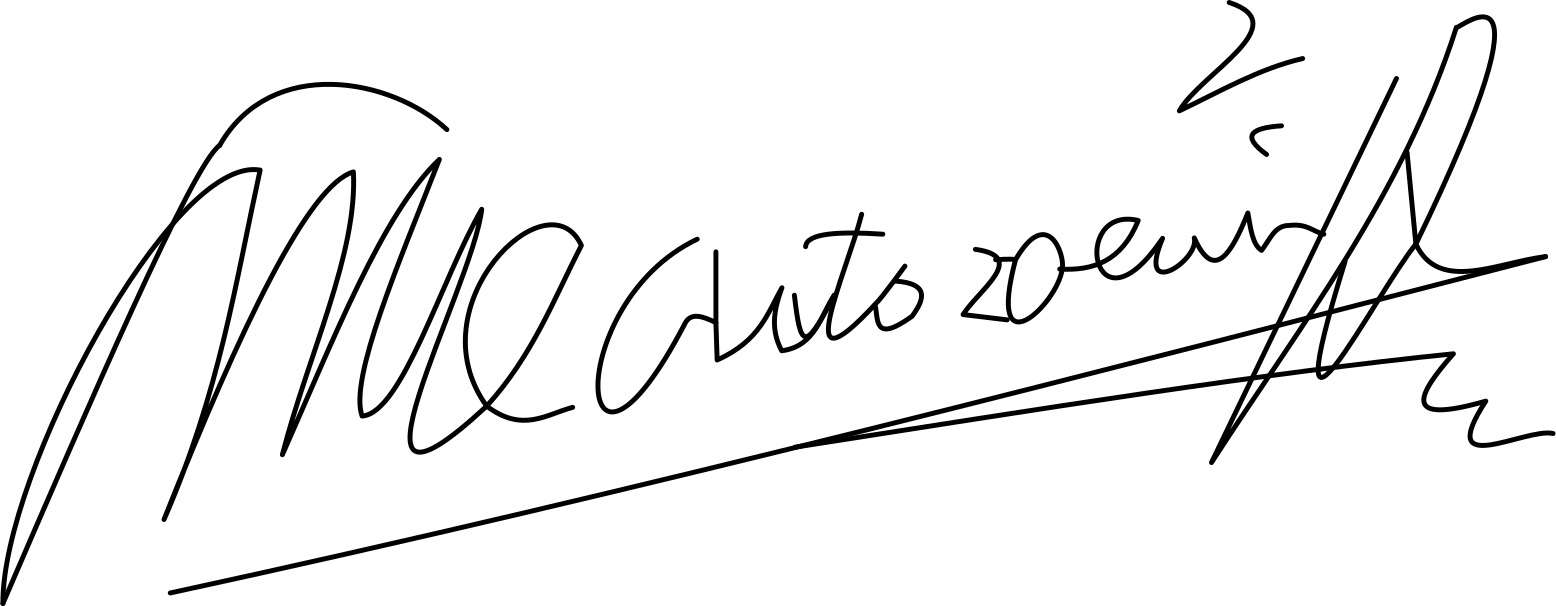
Signature of: sekarmadji maridjan kartosuwirjo